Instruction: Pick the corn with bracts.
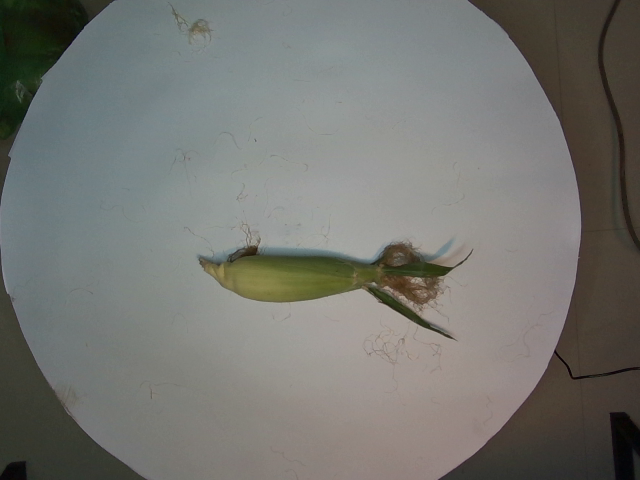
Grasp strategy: vertical